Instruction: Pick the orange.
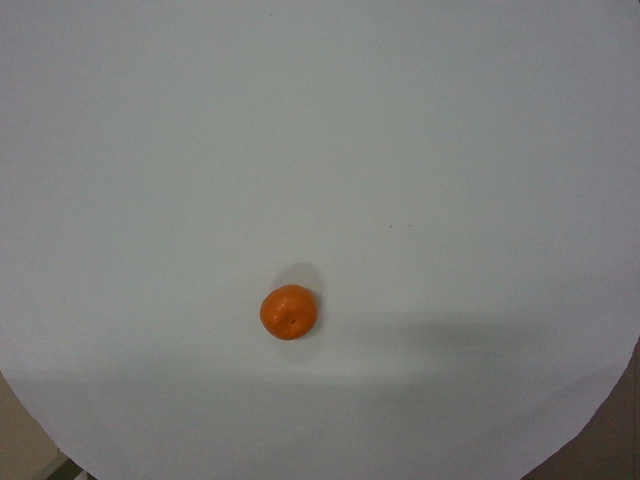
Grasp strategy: vertical